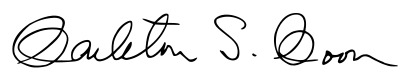
Signature of: carleton s coon